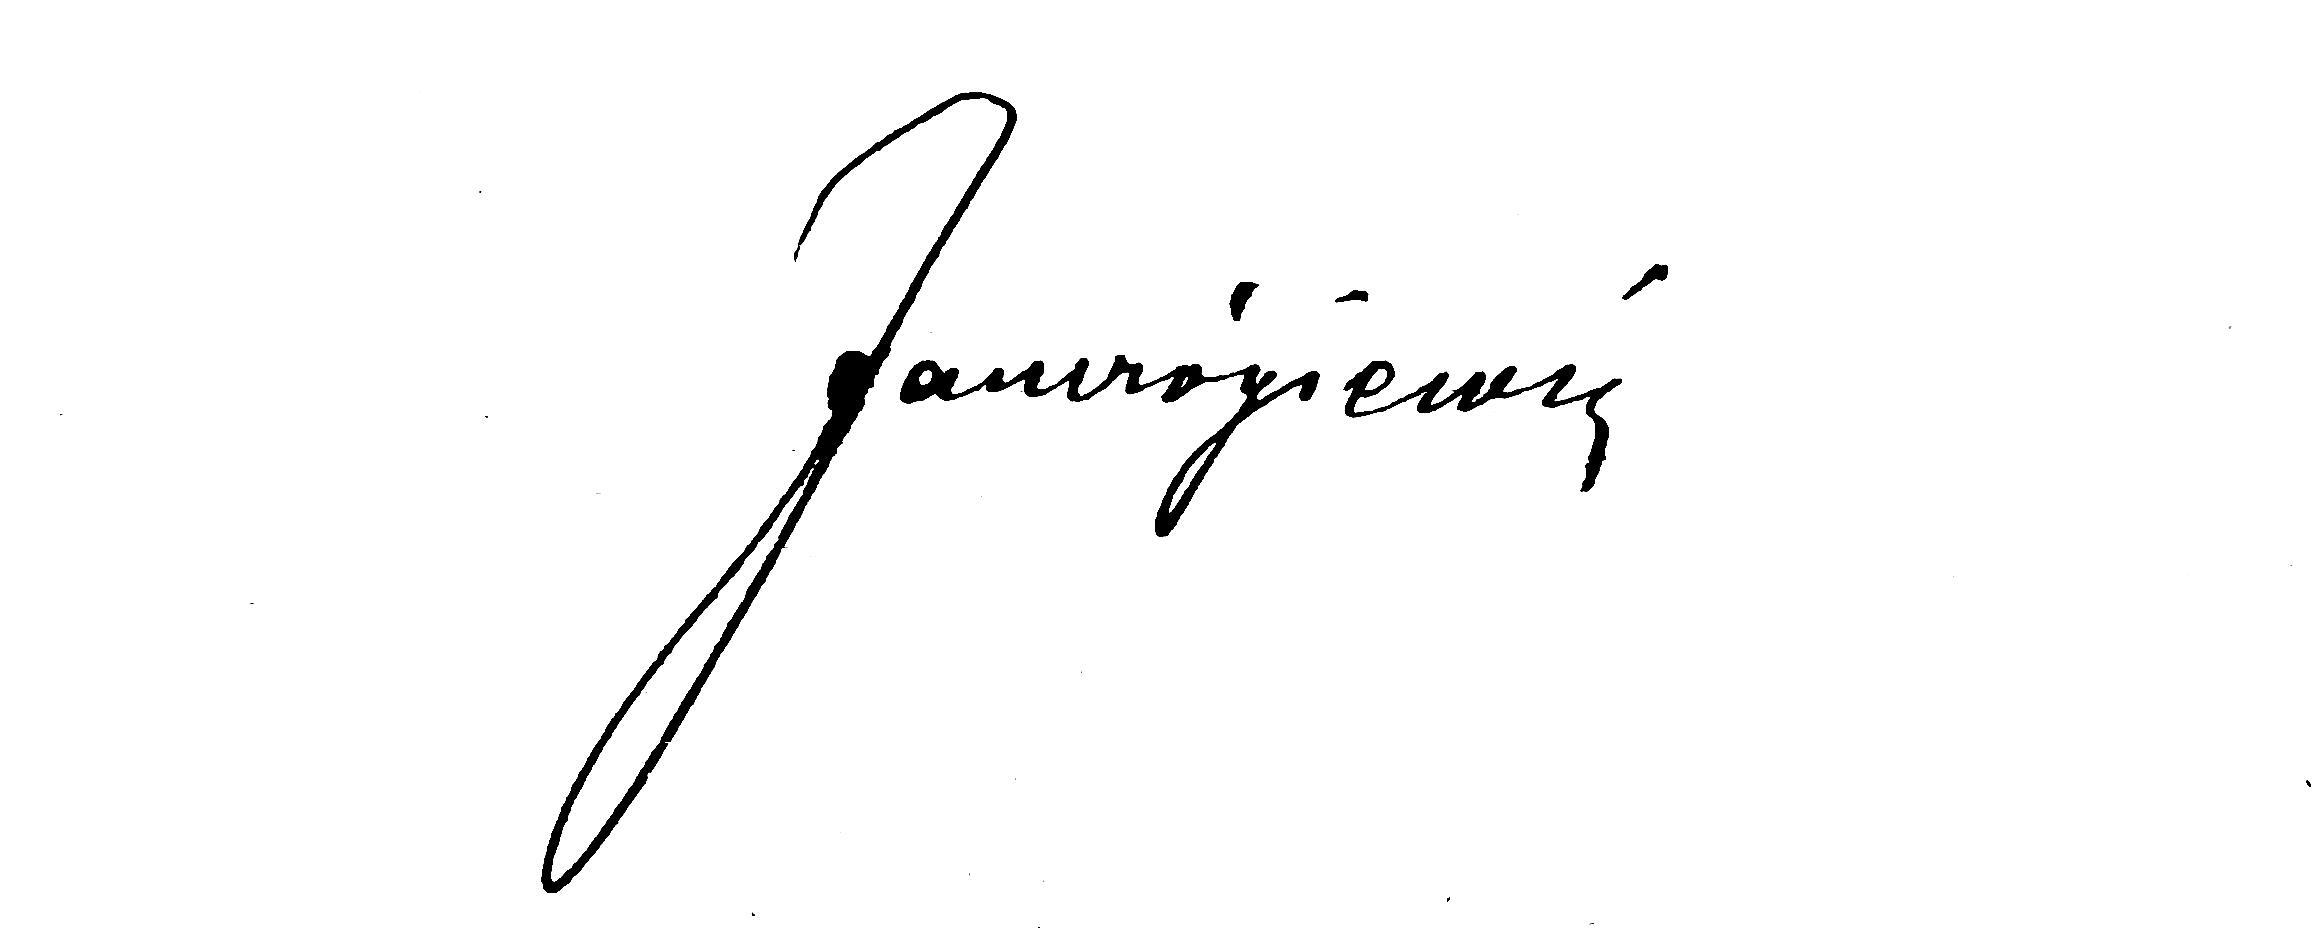
Signature of: mieczysław jamrógiewicz